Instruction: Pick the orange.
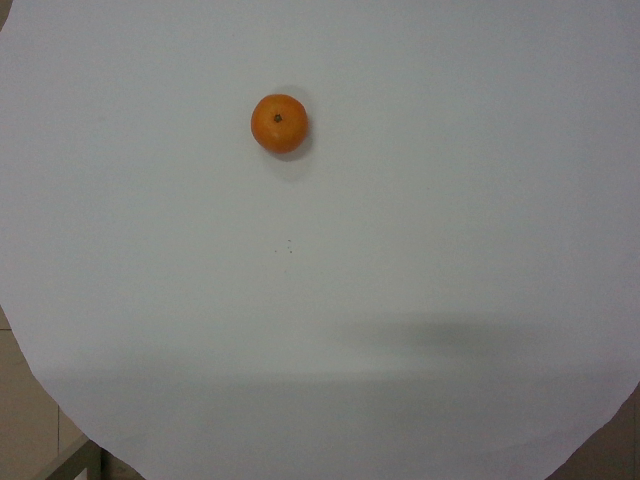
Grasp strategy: vertical